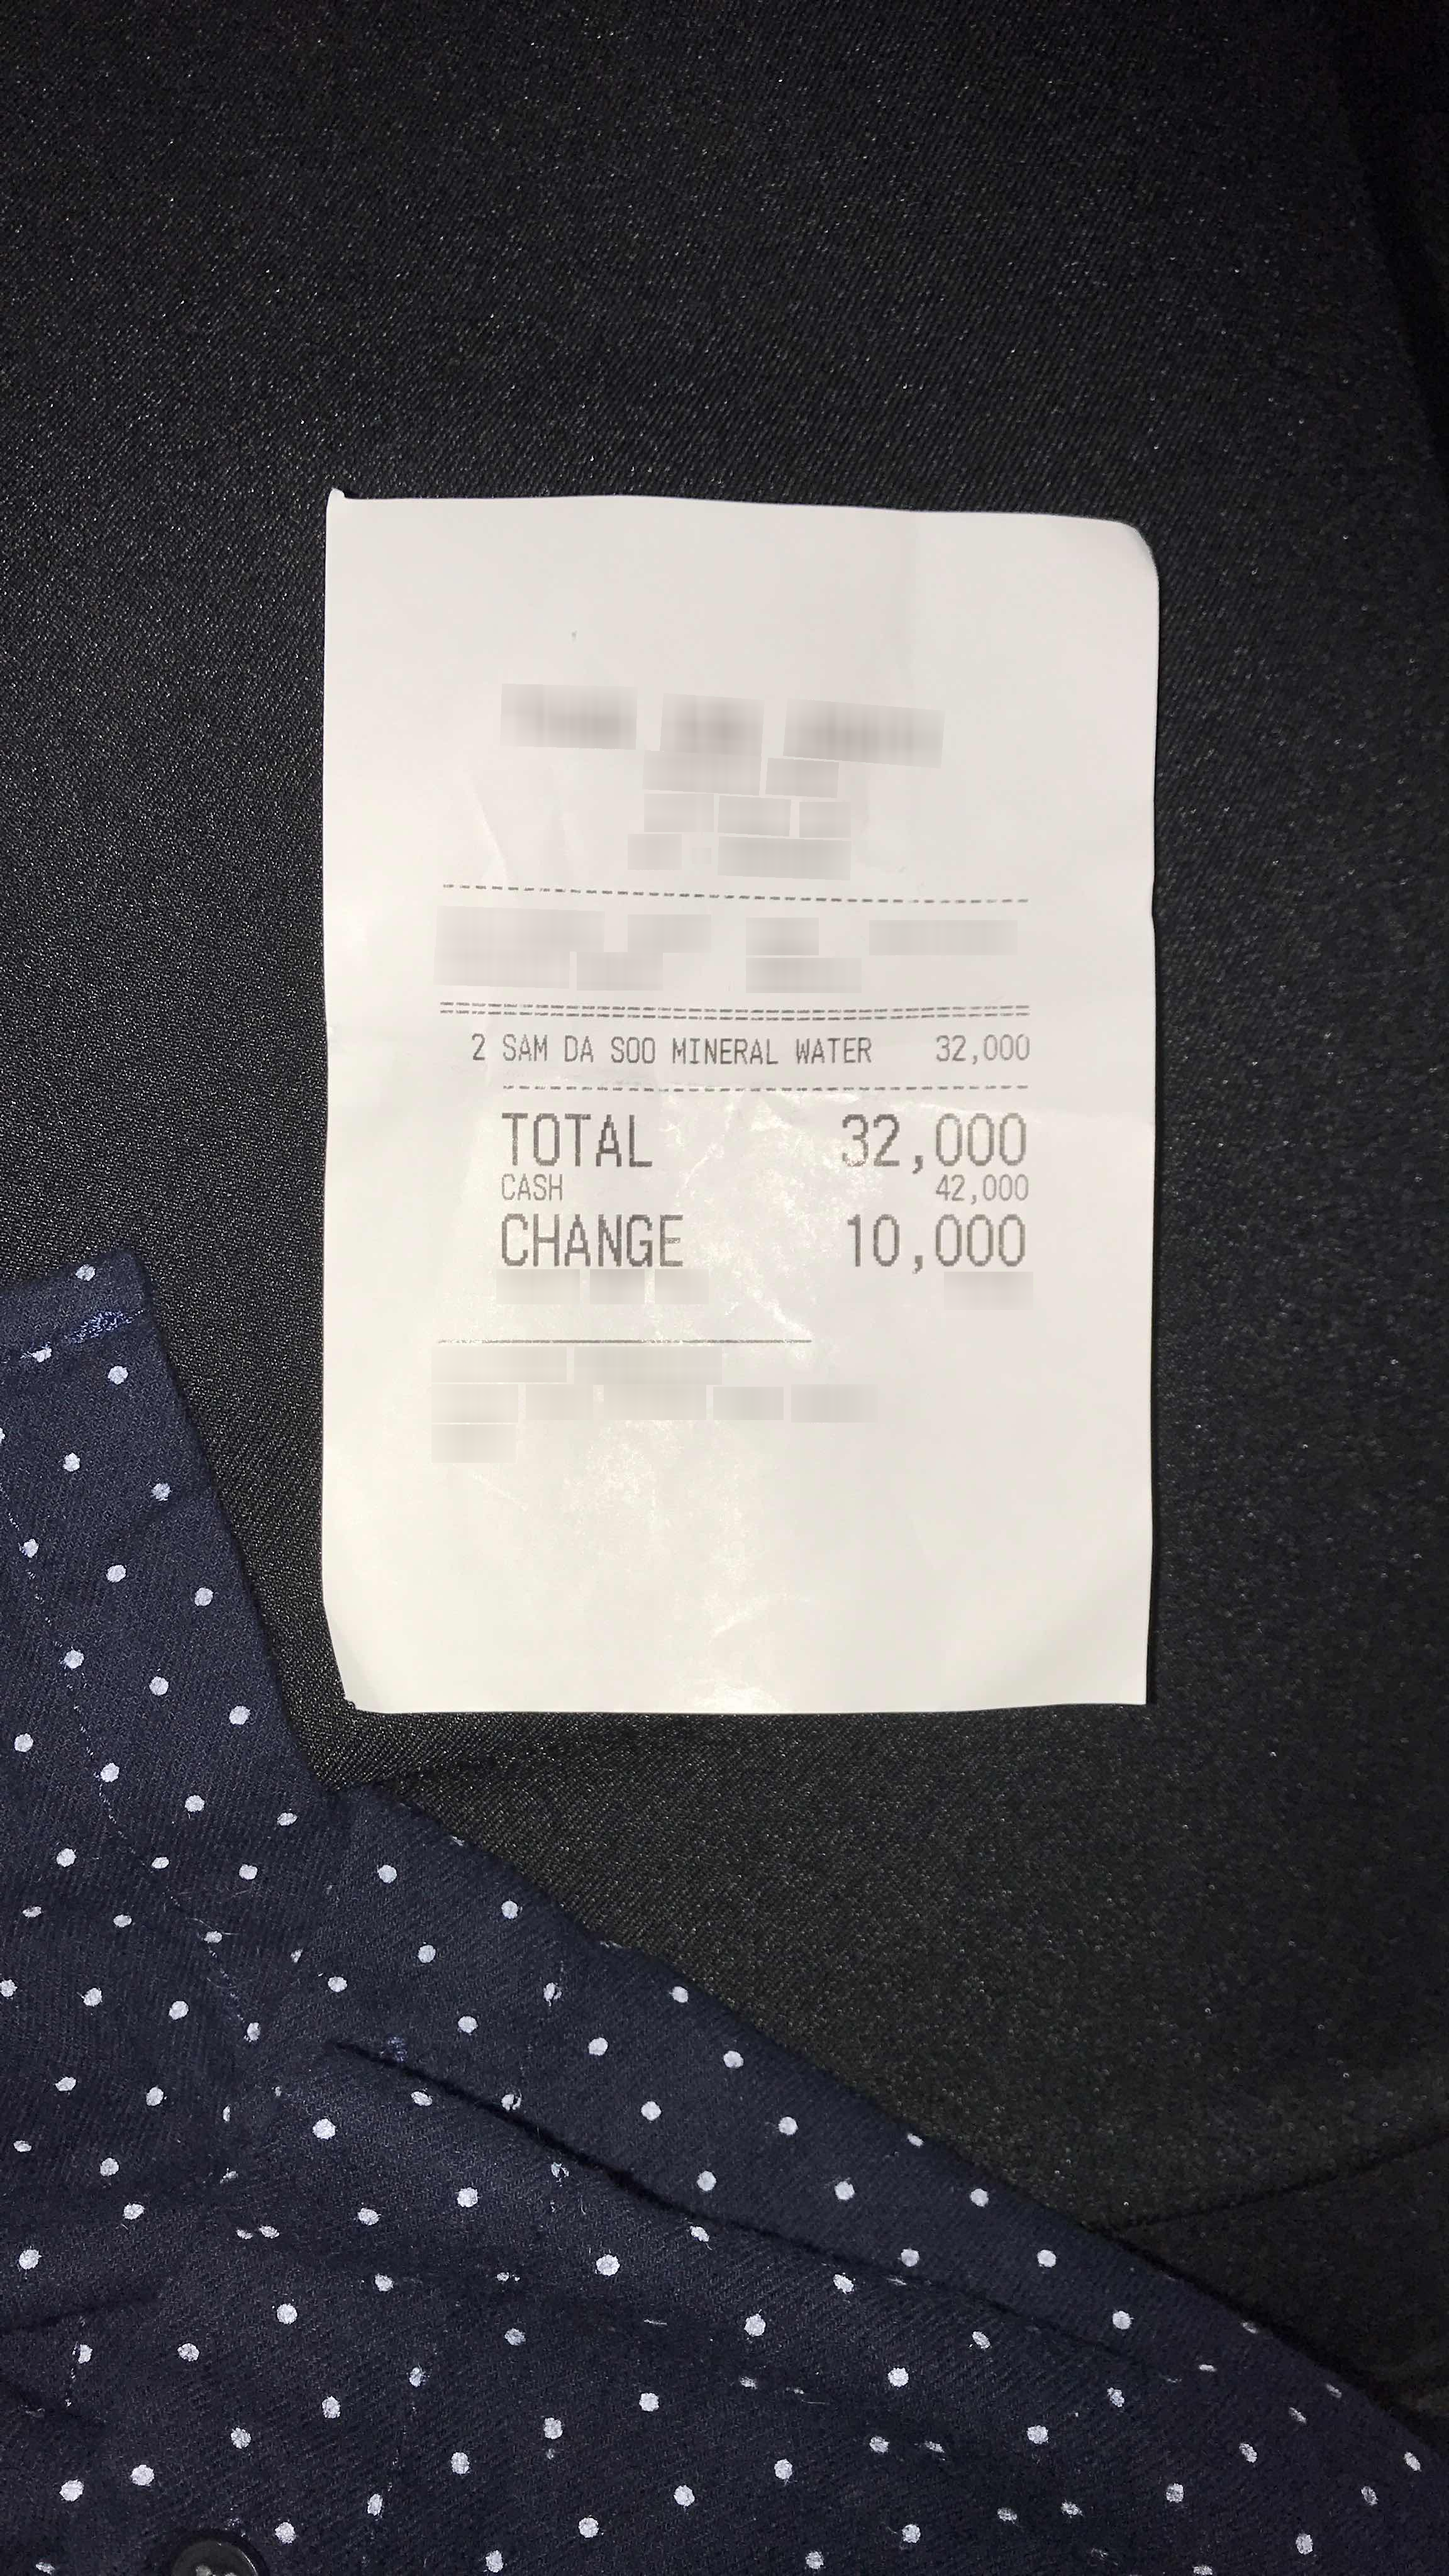
Number of items: 3
Total: 32,000
OCR text regions:
text: 2
text: SAM
text: DA
text: SOO
text: MINERAL
text: WATER
text: 32,000
text: TOTAL
text: 32,000
text: CASH
text: 42,000
text: CHANGE
text: 10,000